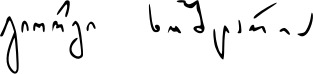
Signature of: giorgi khoshtaria